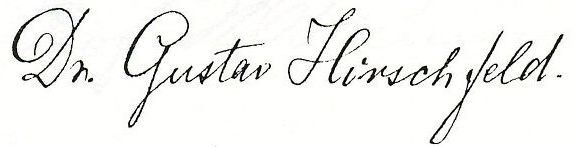
Signature of: gustav hirschfeld